Question: Describe the condition in detail:
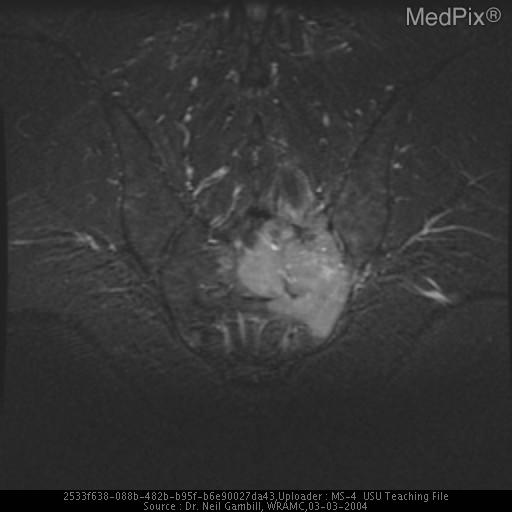
Answer: The disease is discussed as: Chondrosarcoma encompasses 20-25% of all bone sarcomas and is the second most frequent malignant bone tumor of the spine after chordoma (3-12% arise in the spine).  The average age of onset is in the adult between the ages of 40- 60 with a greater predisposition for men.  The distribution is more common in the flat bones, especially the shoulder and pelvis.  The presentation is most commonly of the exostotic type, as a large calcified mass in a vertebral body developing into the paraspinal tissue.  The center of the tumor is often calcified with stippling and mottling with underlying bone distruction with a thick cap of sarcomatous cartilage surrounding the calcified mass. The causes include de novo appearance, malignant transformation of an enchondroma, or development from the cartilaginous cap of an osteochondroma.  The clinical hx is often one of an indolent pain, swelling, with a progressive increase in size to the point of compression of neighboring organs, nerve root, or spinal cord compression.  The cartilage emits a high T2 signal on MRI.  Treatment is radical surgical resection due to the fact that the tumor is very refractory to chemotherapy.   Incidently, most tumors are discovered late in presentation forcing a piecemeal resection and increased recurrence post-op.  The dedifferentiated chondrosarcoma a low-grade tumor often transforms into osteosarcoma or malignant fibrous histiocytoma and becomes responsive to chemotherapy.  Prognosis is that a low-grade lesion has a 90% 10-year survival, while high-grade have 20-40% 10-year survival. Follow-up with plain films to screen for recurrence.